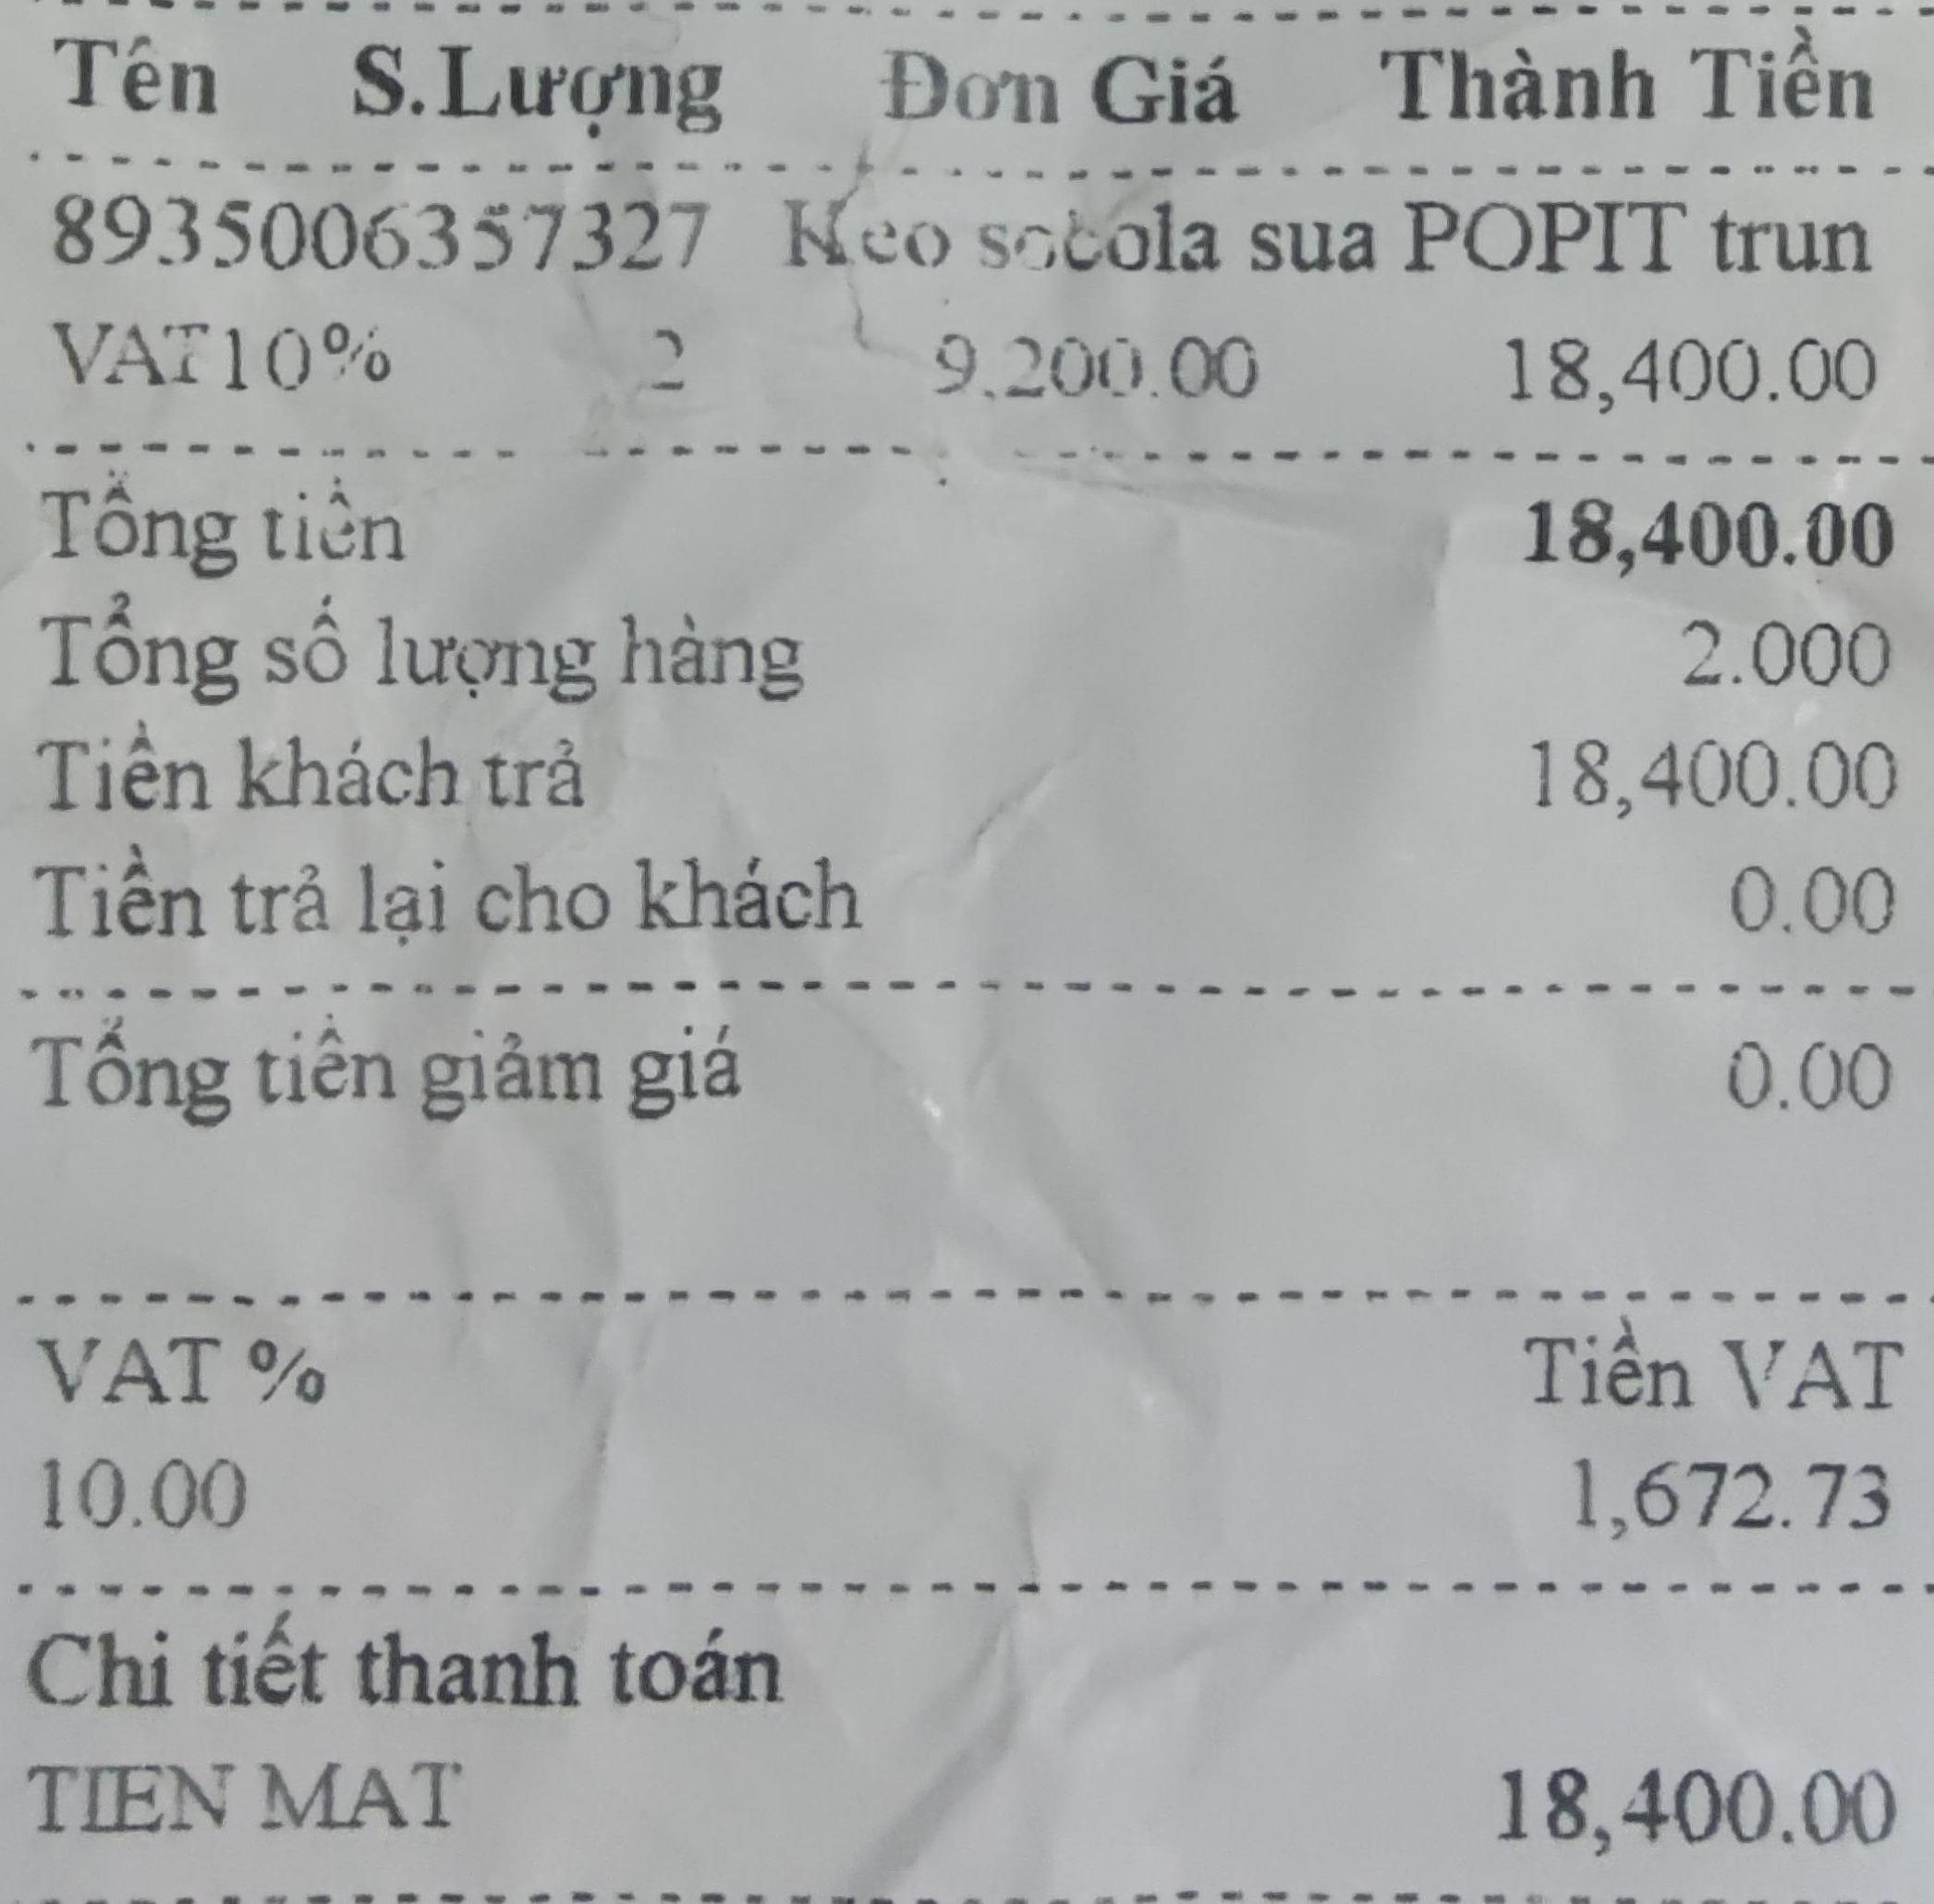
<table>
<tr>
<th>Tên</th>
<th>S.Lượng</th>
<th>Đơn Giá</th>
<th>Thành Tiền</th>
</tr>
<tr>
<td>8935006357327 Keo socola sua POPIT trun</br>VAT10%</td>
<td>2</td>
<td>9,200.00</td>
<td>18,400.00</td>
</tr>
</table>

Tổng tiền 18,400.00
Tổng số lượng hàng 2.000
Tiền khách trả 18,400.00
Tiền trả lại cho khách 0.00
Tổng tiền giảm giá 0.00

VAT % Tiền VAT
10.00 1,672.73

Chi tiết thanh toán
TIEN MAT 18,400.00